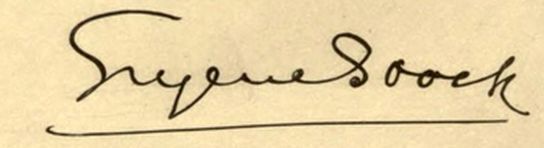
Signature of: eugene stock